Question: What jurisdiction, city, or county is the document associated with?
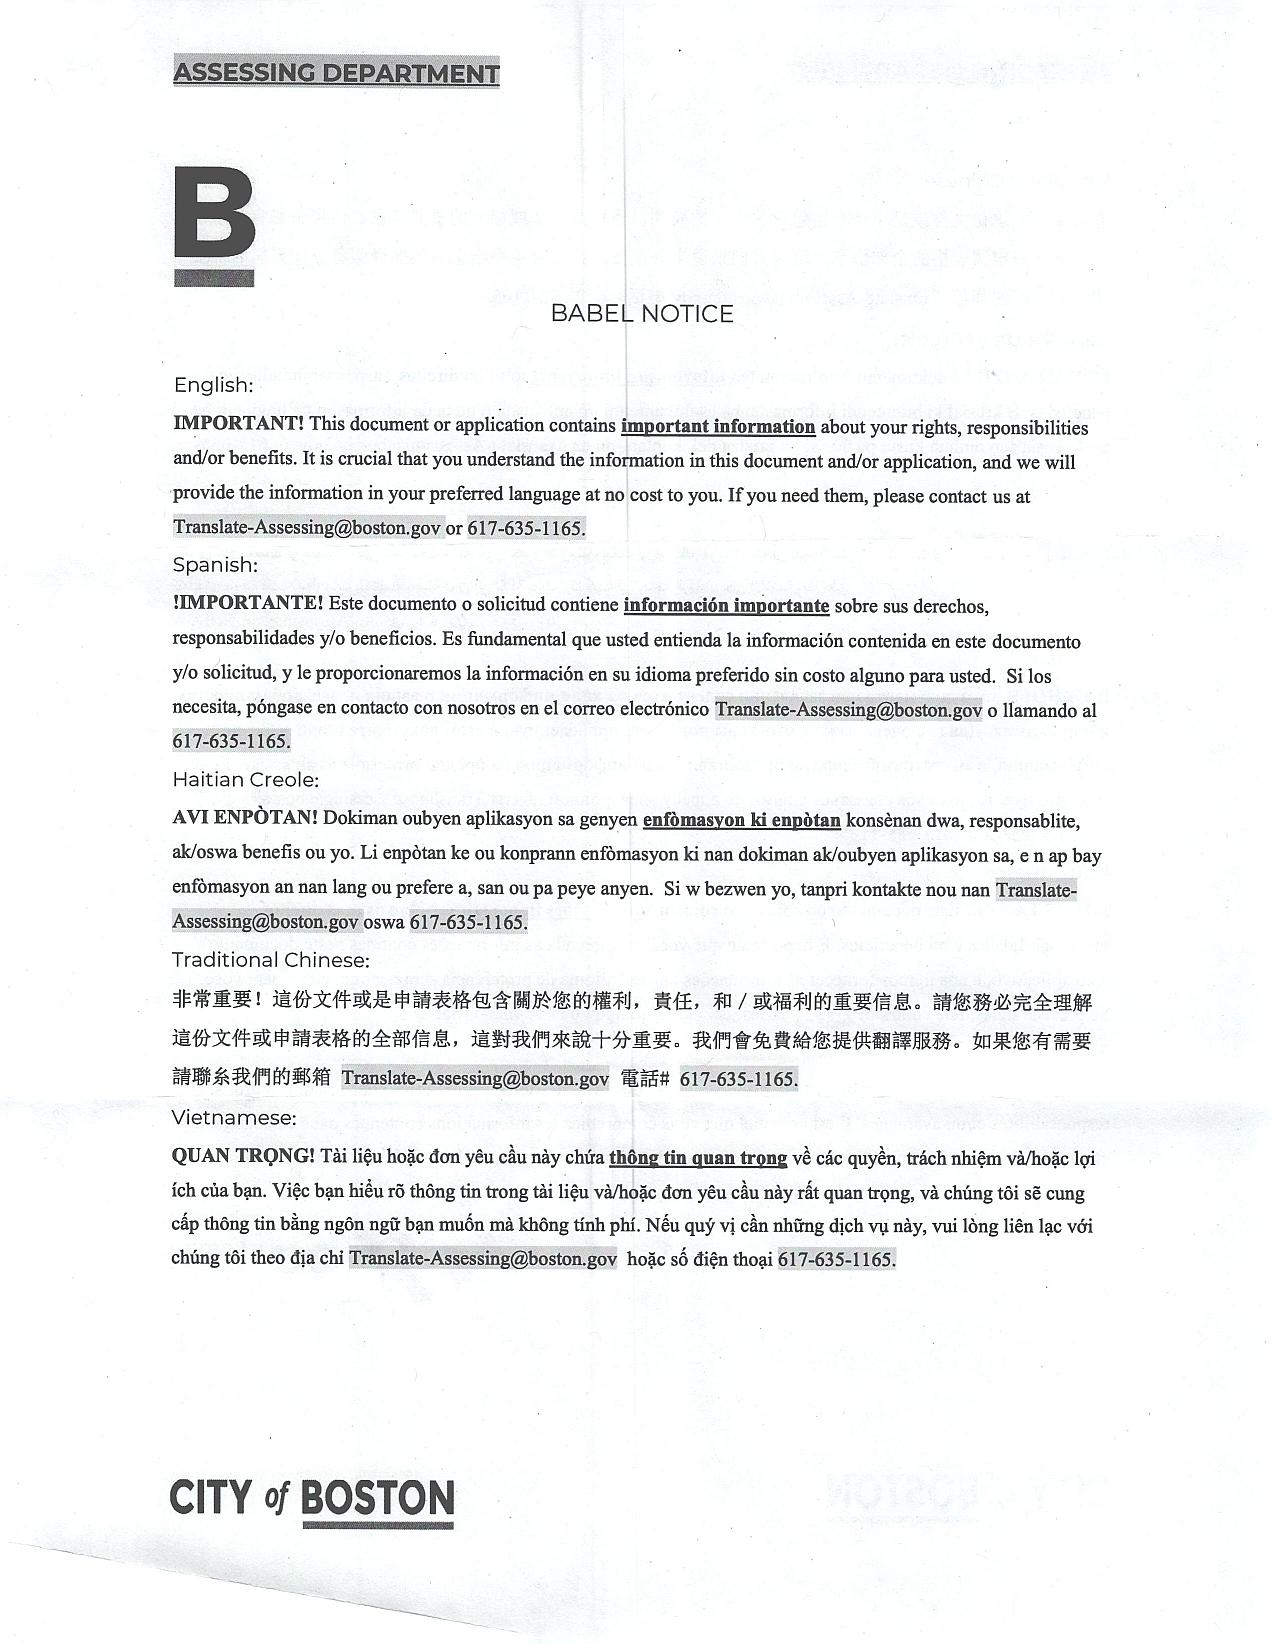
Answer: "Boston"